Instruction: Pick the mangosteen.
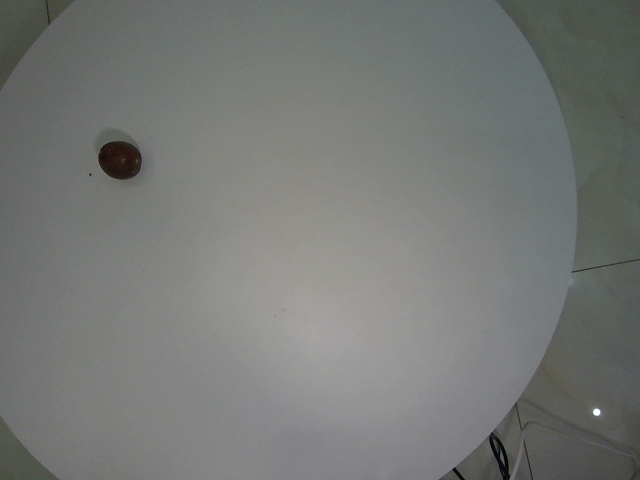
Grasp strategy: vertical